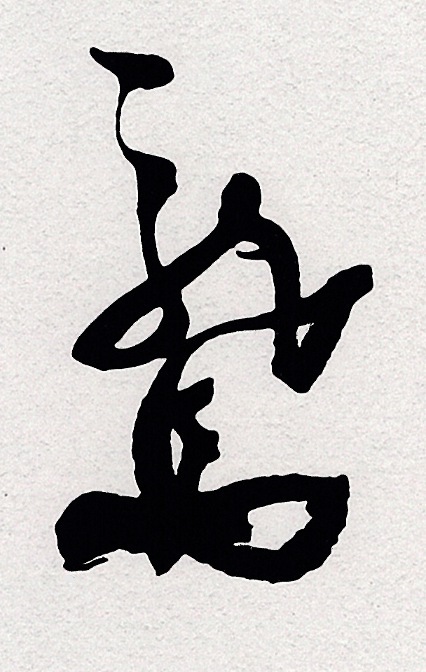
Signature of: sakamoto ryōma